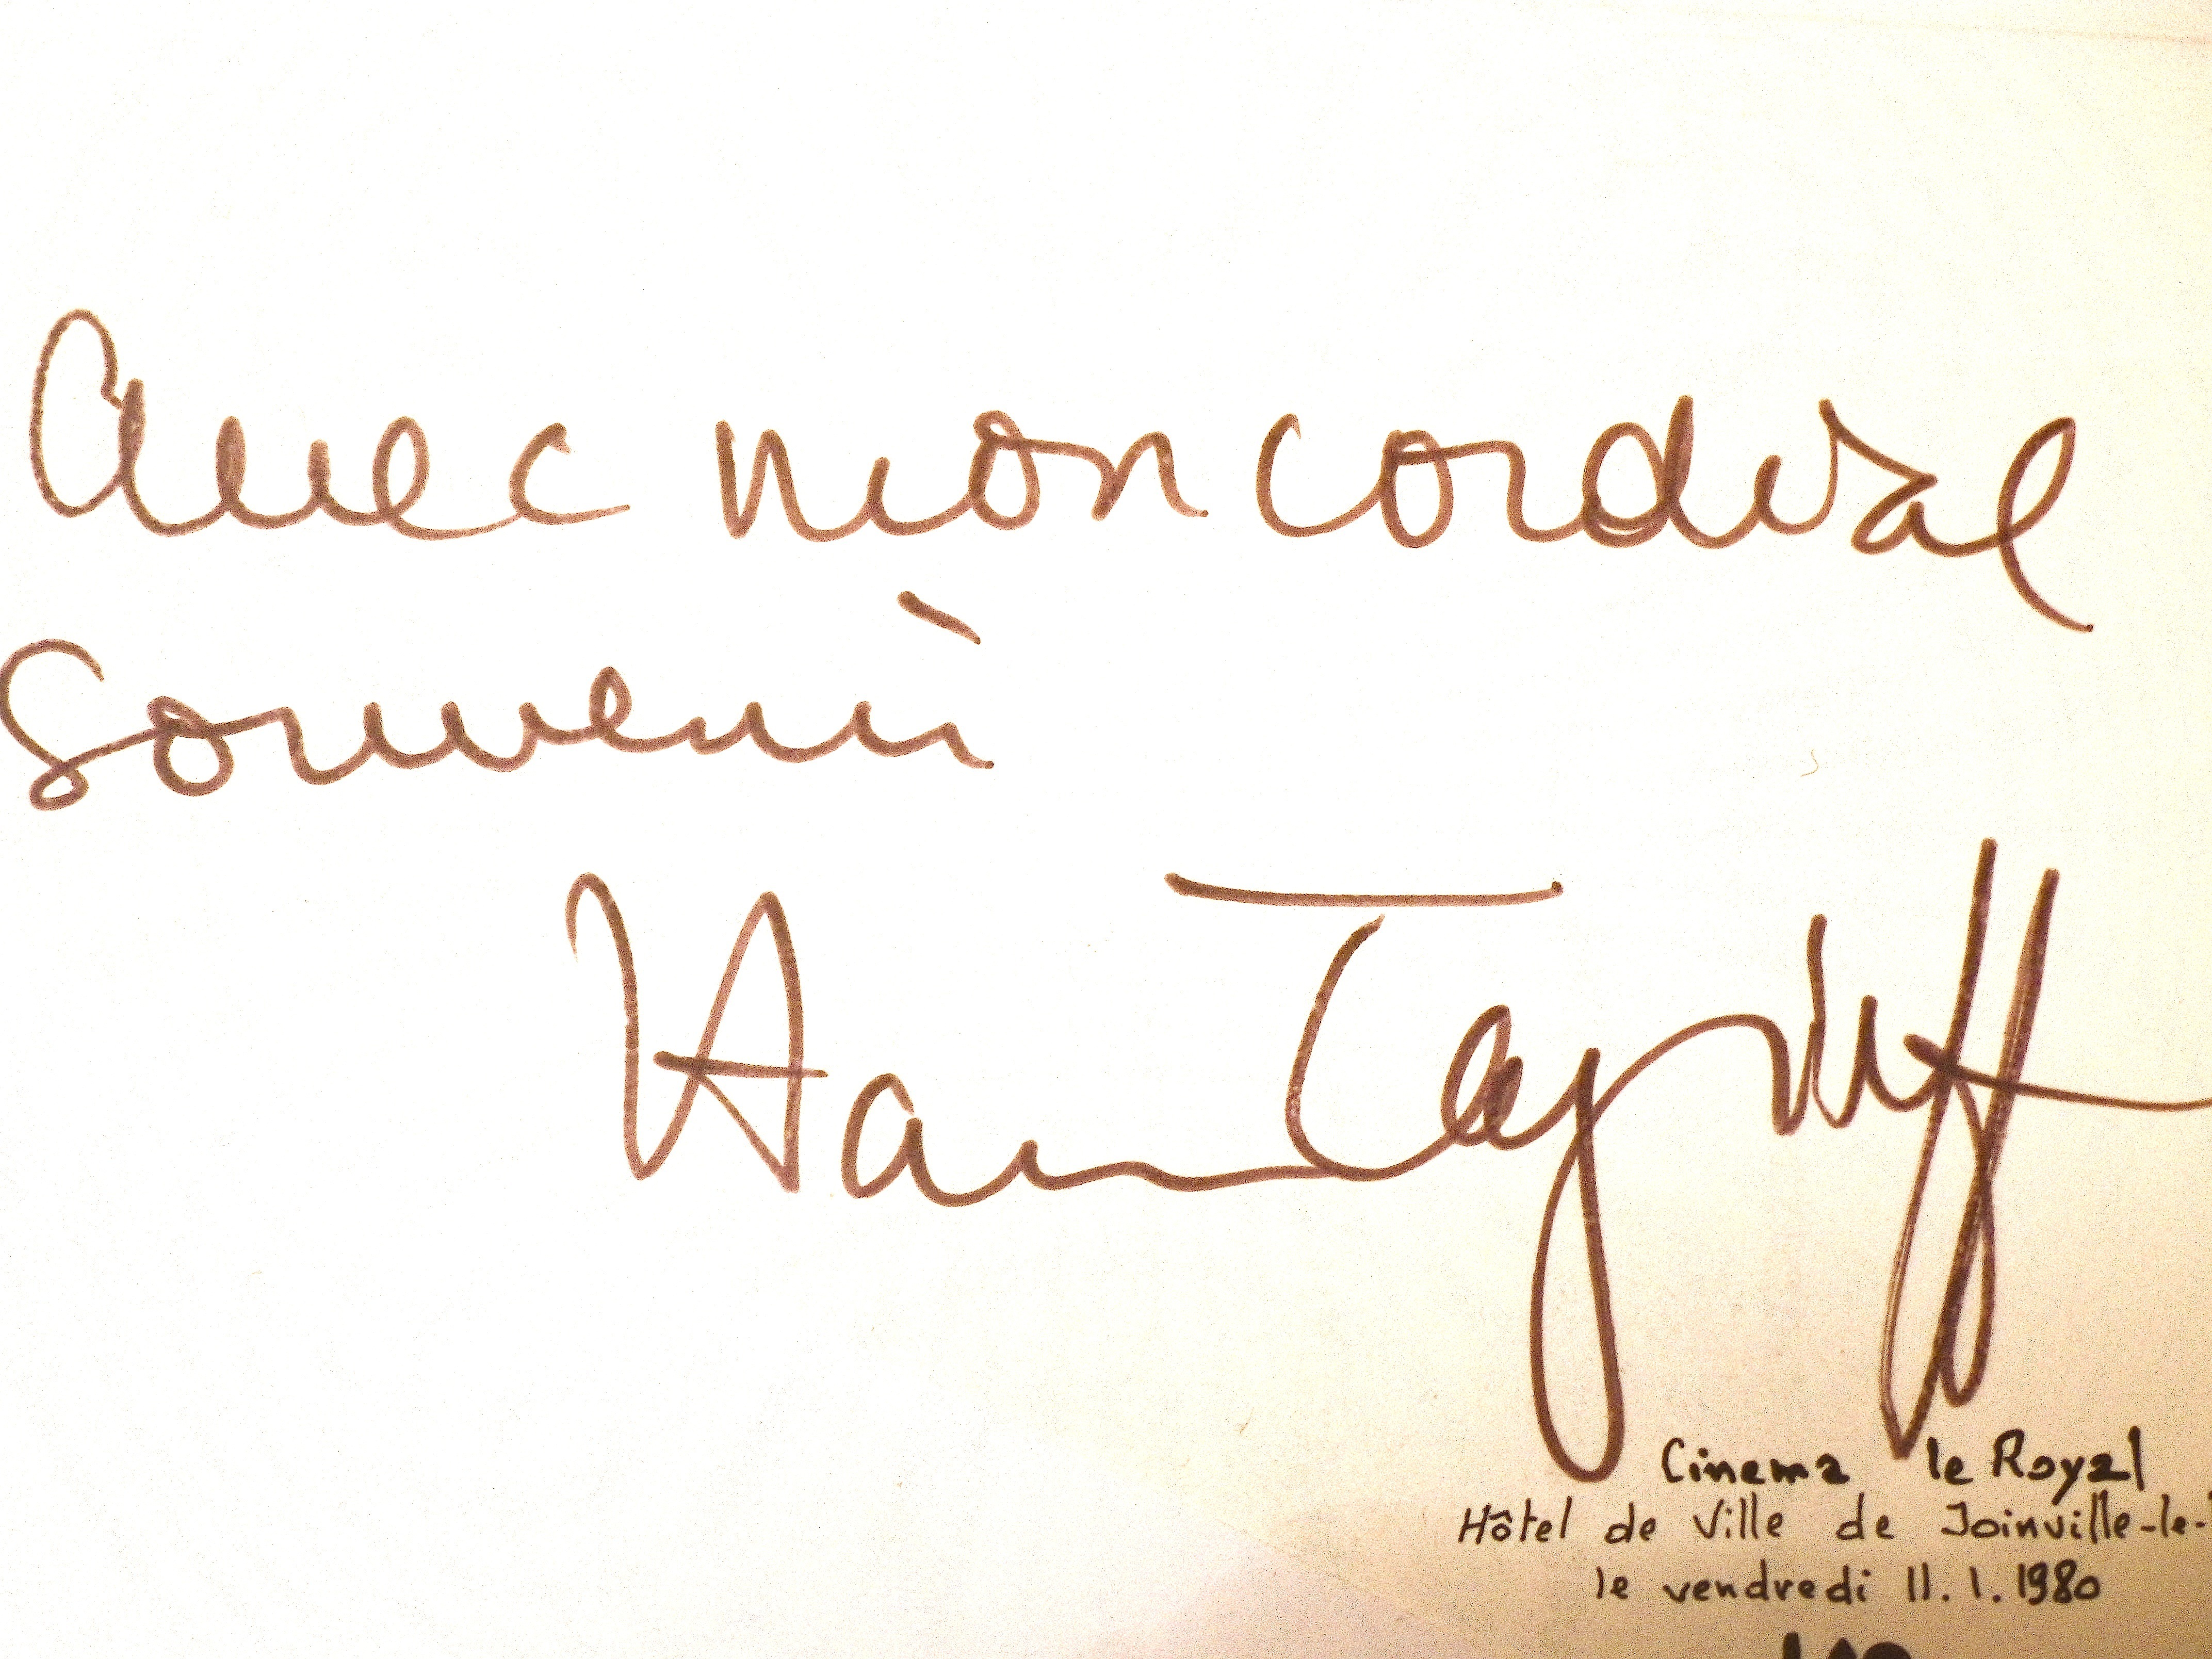
Signature of: haroun tazieff